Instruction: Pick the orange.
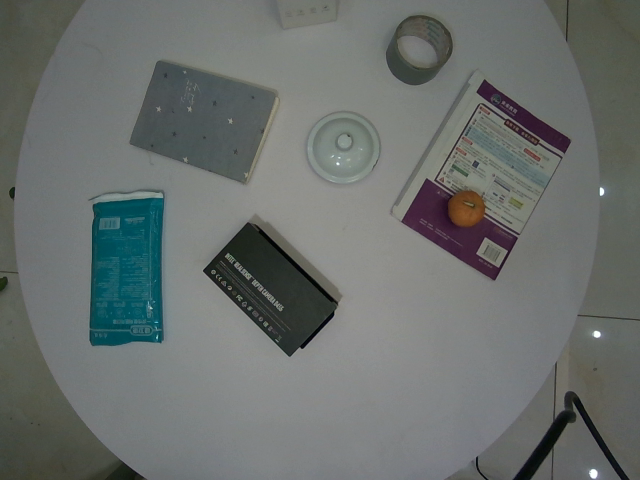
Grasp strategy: vertical